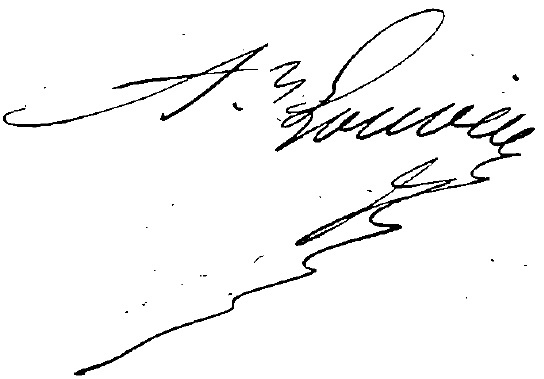
Signature of: antoine georges louvier